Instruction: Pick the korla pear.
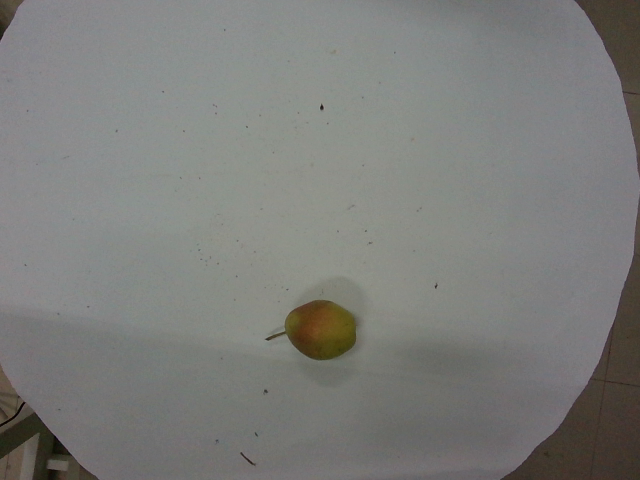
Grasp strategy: vertical